Question: What is the main concern?
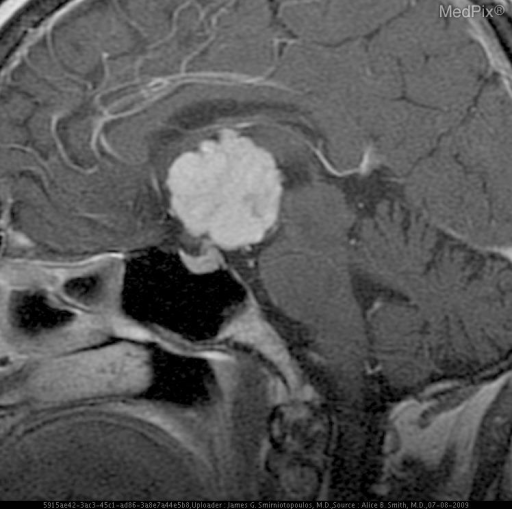
Answer: The findings suggest Relatively homogeneous mass in the region of third ventricle and hypothalamus. There is a relatively homogeneously enhancing mass in the region of the third ventricle.. The patient might have a history of 46 y.o. woman with progressive headache over several months..